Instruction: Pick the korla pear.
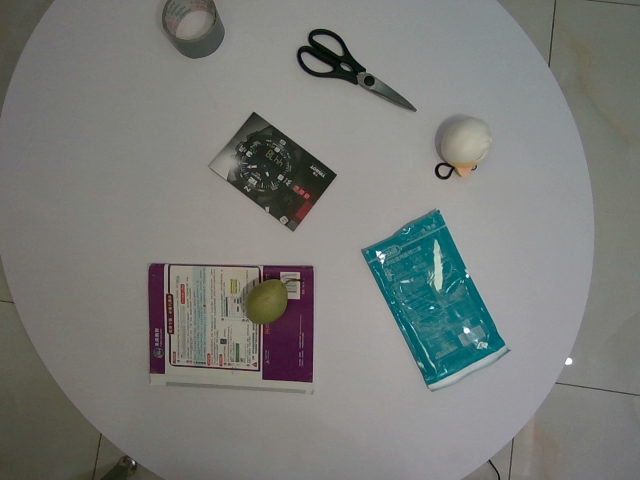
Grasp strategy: vertical